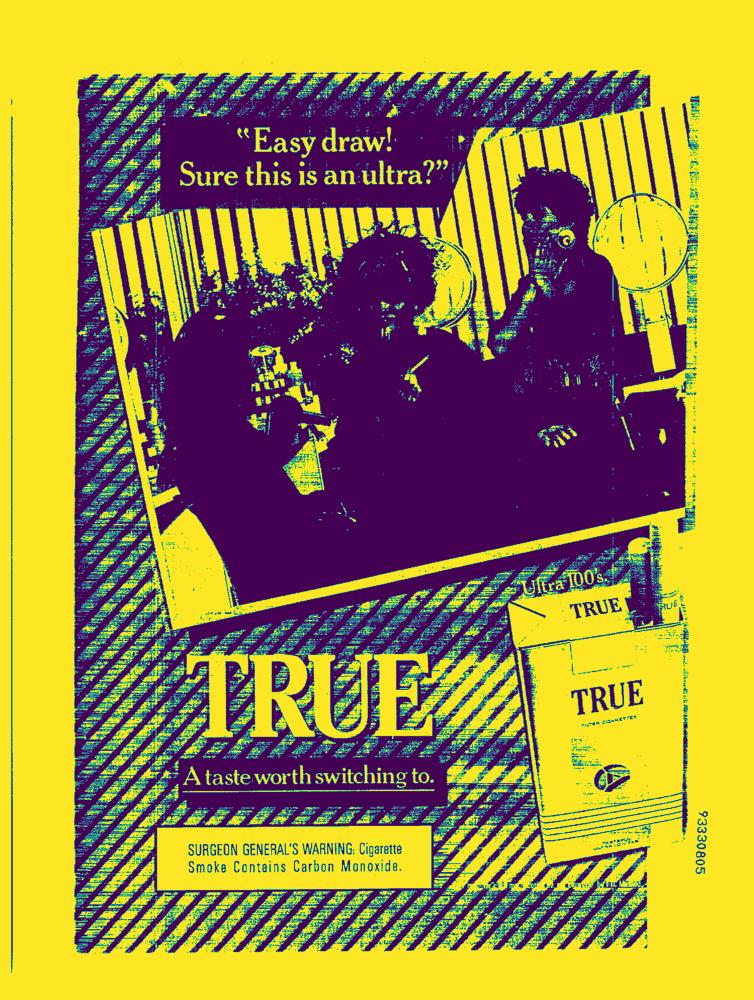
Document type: AD